Question: What is the potential diagnosis?
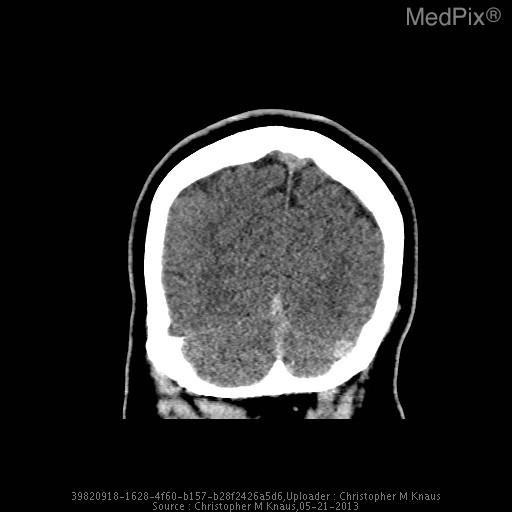
Answer: The possible diagnosis includes Venous sinus thrombosis
Severe dehydration
Polycythemia.